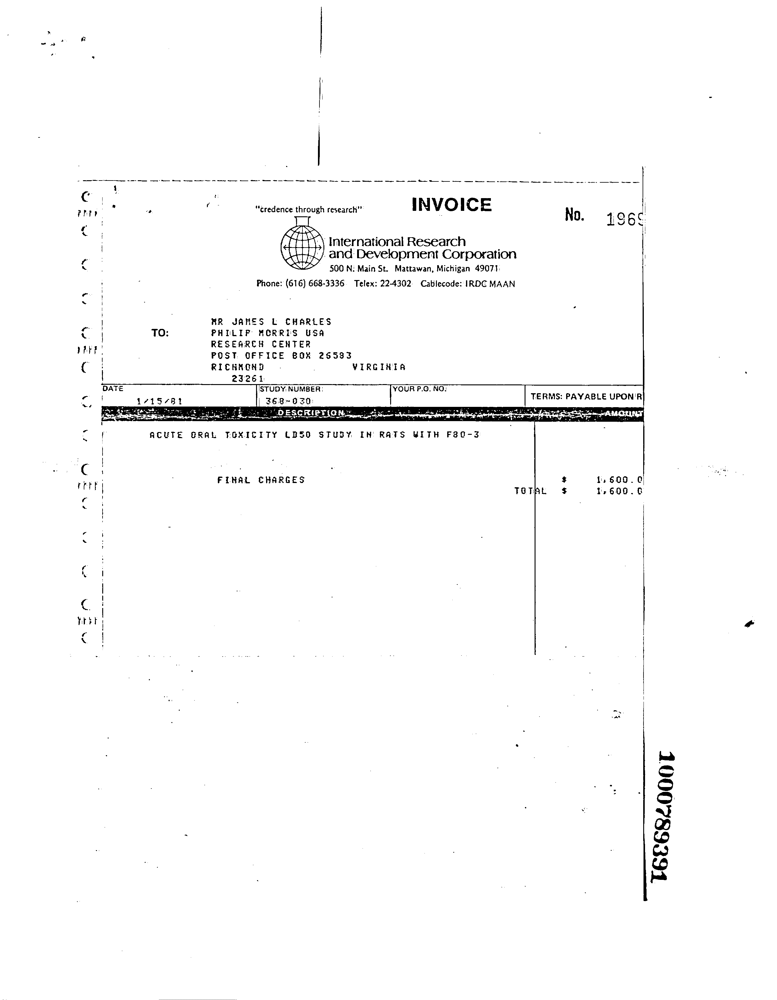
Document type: Invoice